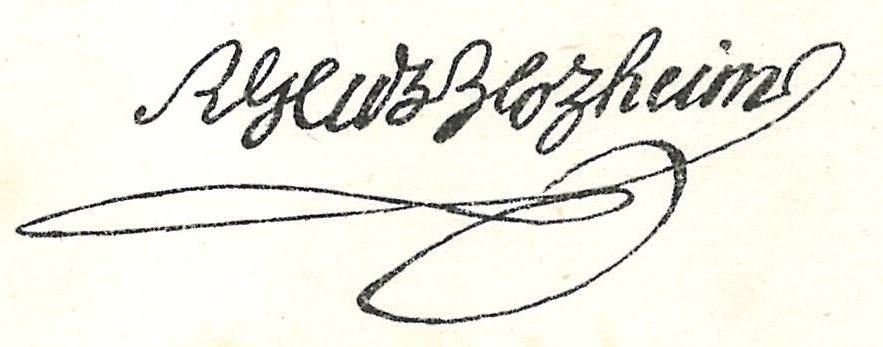
Signature of: robert glutz blotzheim